Question: What is the mailing or notice date provided in the document?
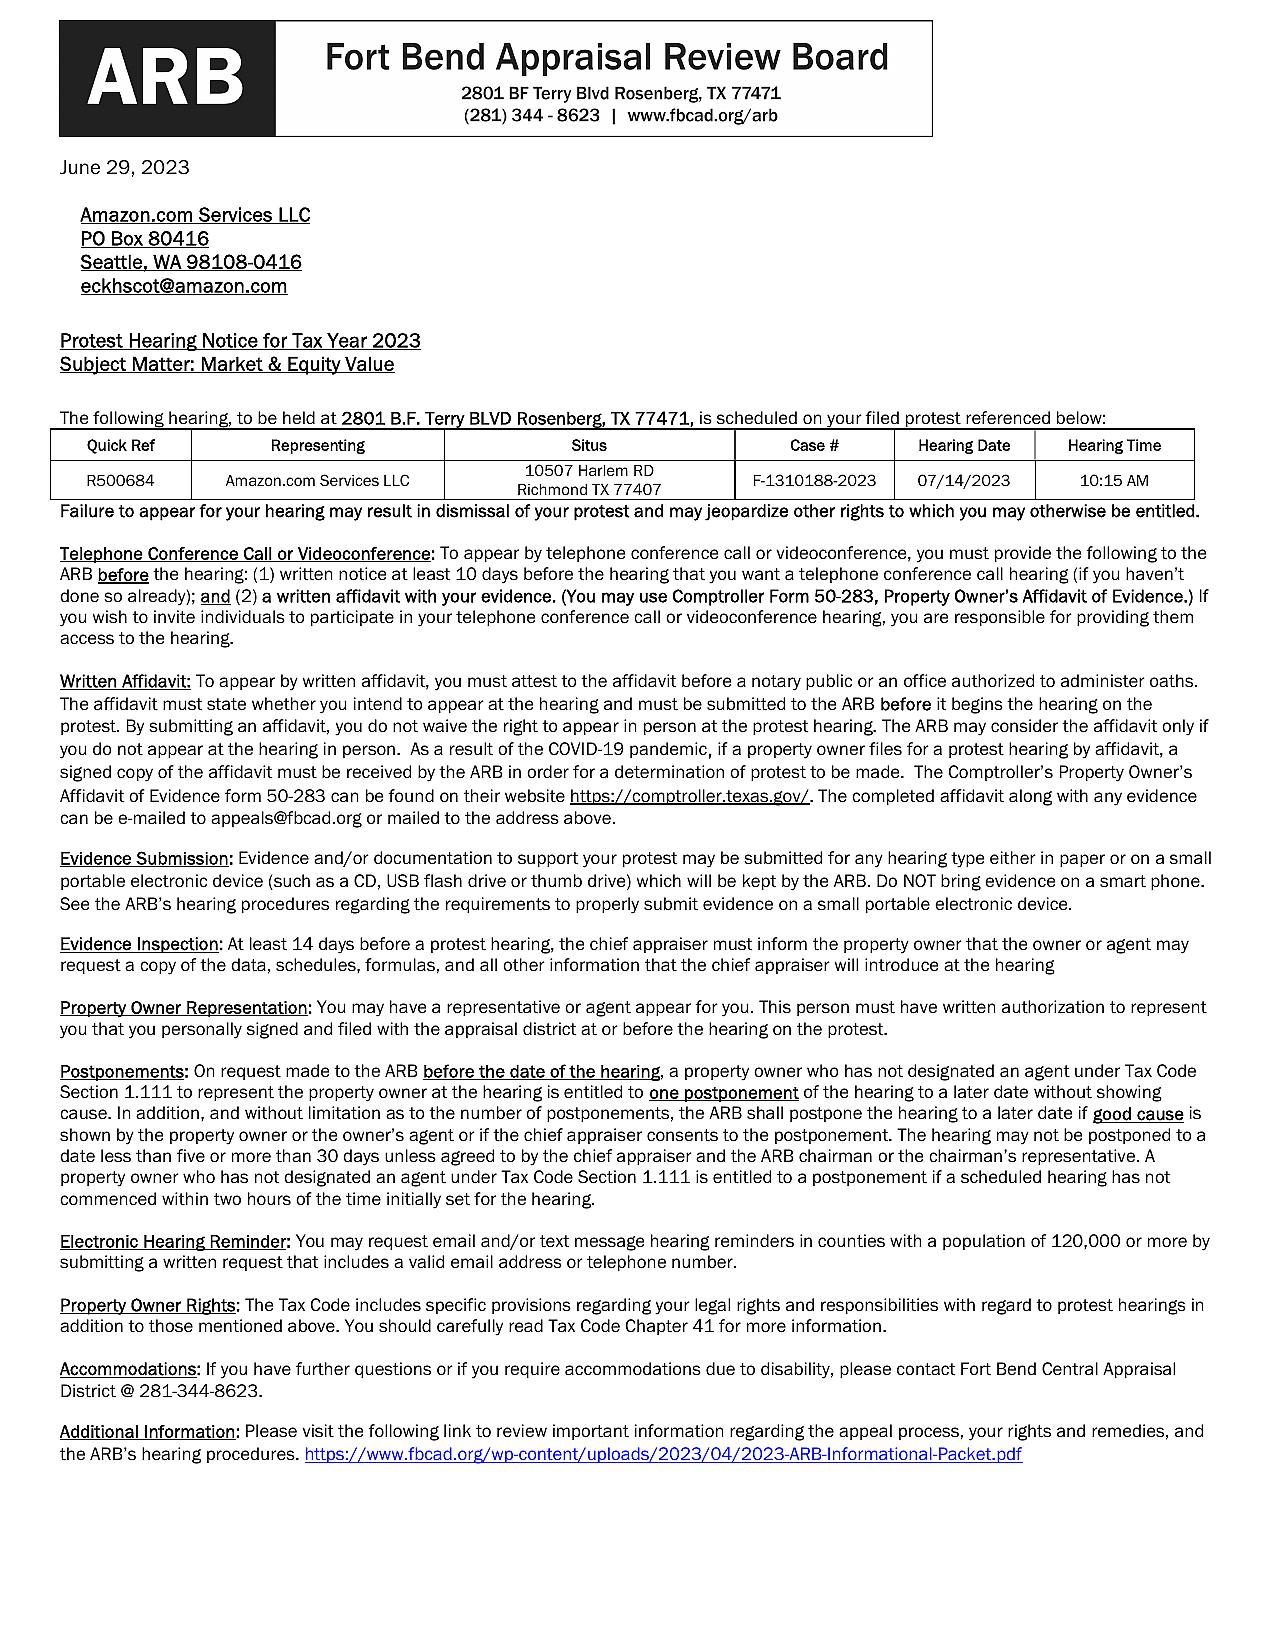
Answer: "29-Jun-23"